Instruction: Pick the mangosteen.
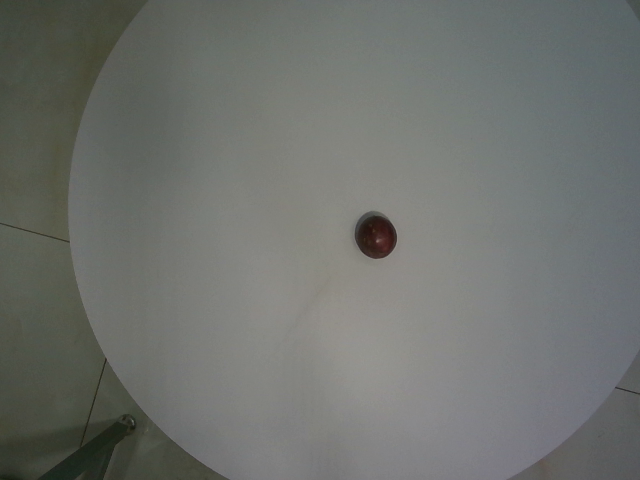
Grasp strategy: vertical